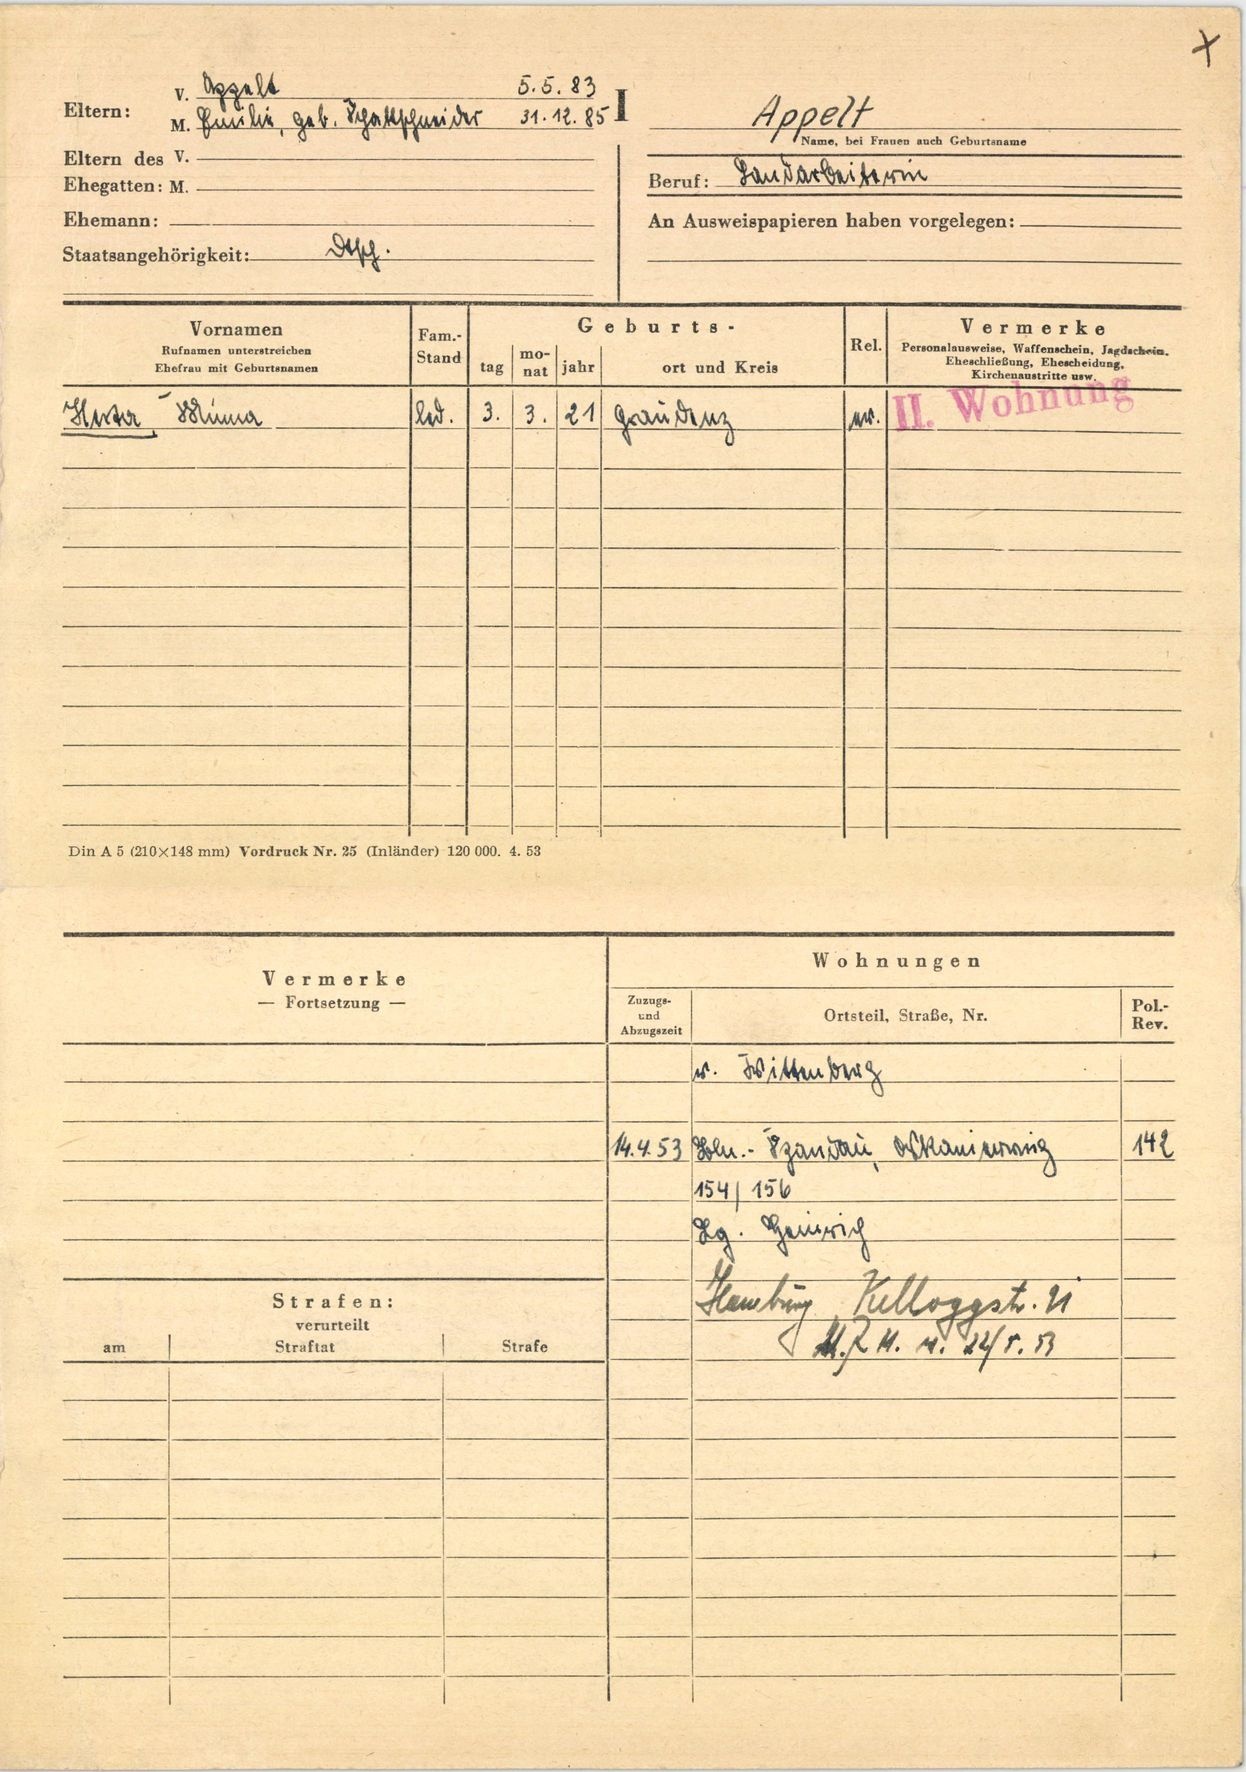
Appelt